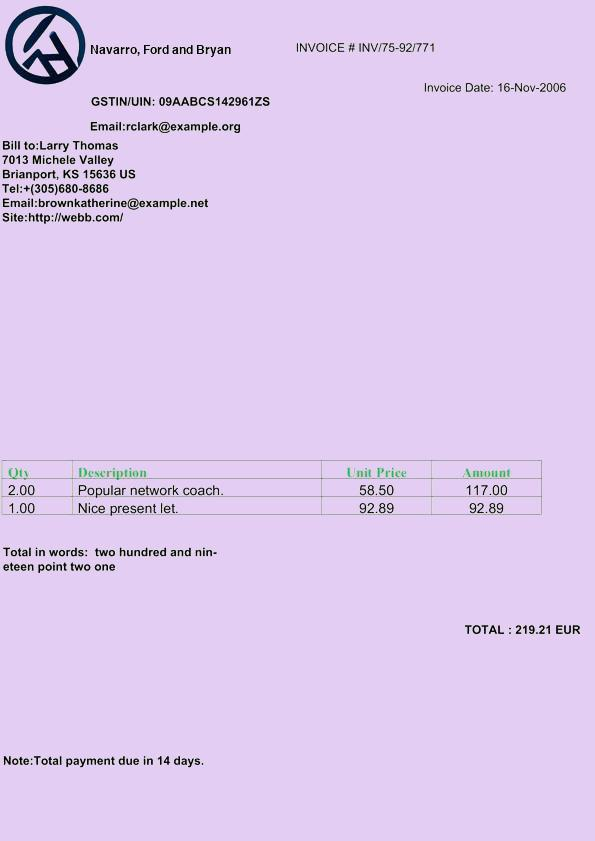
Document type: Invoice